Question: How does the patient history play a role?
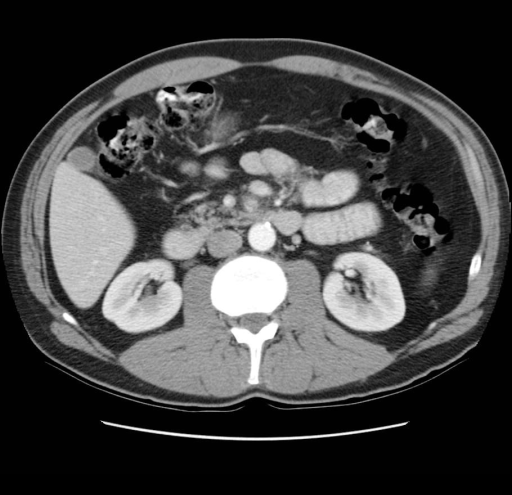
Answer: The patient's history of 47 year old, with 12 day hx of steadily worsening, crampy abdominal pain.  Pt reported experiencing sudden onset of pain on the morning of 01 Jan and worsening over the course of day.  Pt presented to local ED and underwent CT and US (both negative), was diagnosed with viral vs bacterial gastroenteritits, and released.  Pt and family returned to his geographical home, however the pain did not subside, and pt presented to the local hospital 2 days later (9 days prior to current presentation).  Pt was seen in the family health clinic and was referred to GI for workup and treatment for gastric ulcer.  He was started on prevacid and zantac, and sent home.  H pylori test at that time was negative.  The pain did not improve over the course of the next several days, and steadily worsened.  He stated that eating made it worse, and that curling into a fetal position helped.  On the morning of 13 Jan he presented to the ED again, stating that the pain peaked the night before, and the pain is as low as it has been in days.  Negative nausea or vomiting.  + fever and chills on initial presentation 01Jan, however currently afebrile. is key in understanding the case.